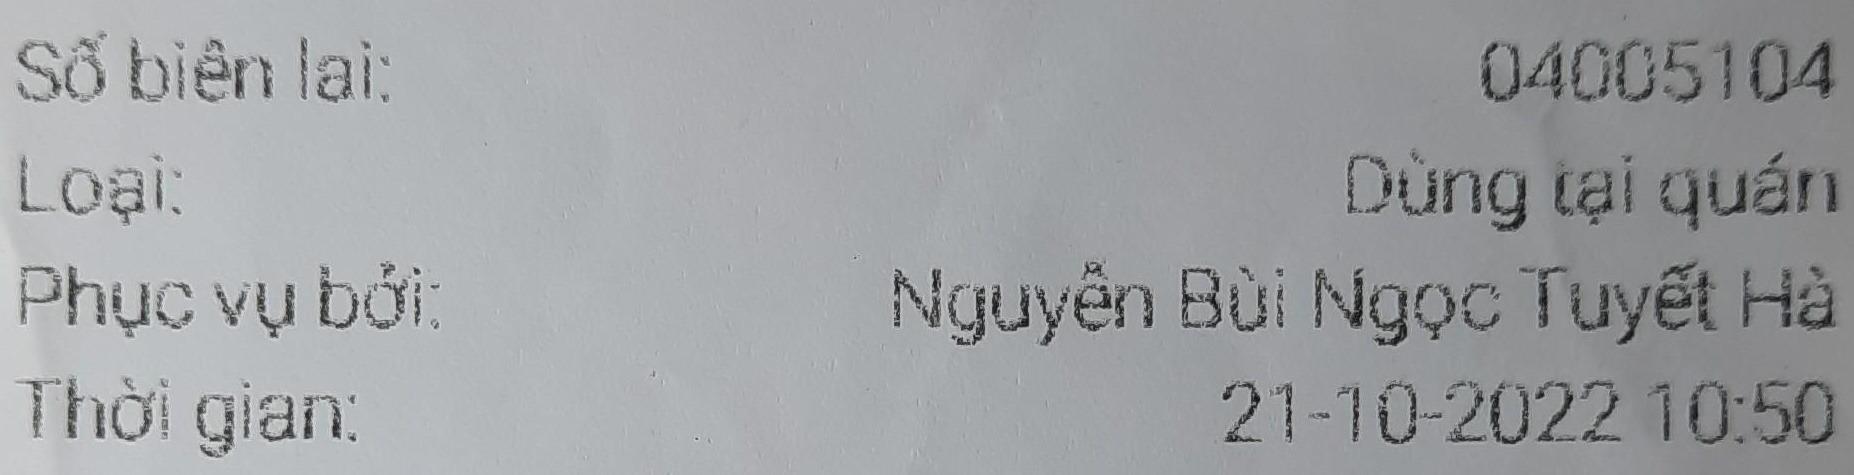
Số biên lai: 04005104
Loại: Dùng tại quán
Phục vụ bởi: Nguyễn Bùi Ngọc Tuyết Hà
Thời gian: 21-10-2022 10:50